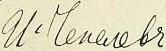
Signature of: ivan chepelev